Can you pull out the amount in words, numerical amount, payee's name, date of the cheque, and the bank's name from the image?
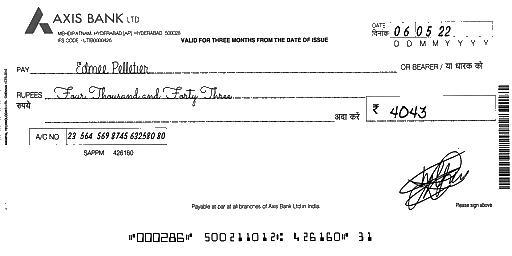
amt_in_words: Four Thousand and Forty Three
amt_in_figures: 4043
payee_name: Edmee Pelletier
bank_name: AXIS BANK
cheque_date: 06/05/22